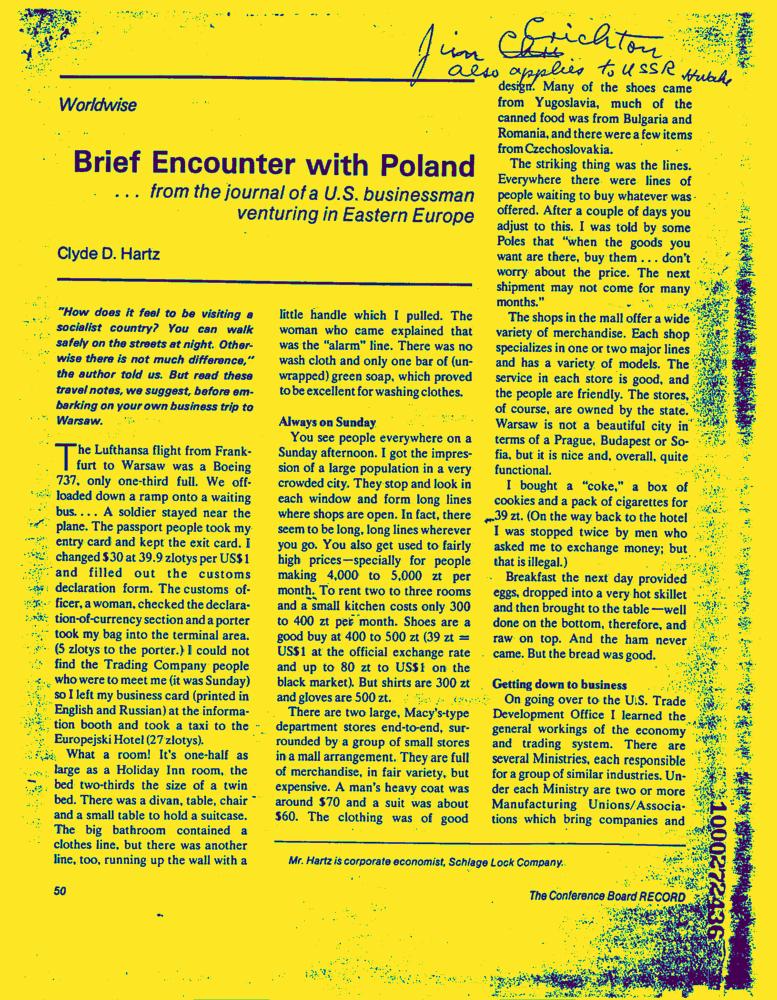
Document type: News-Article